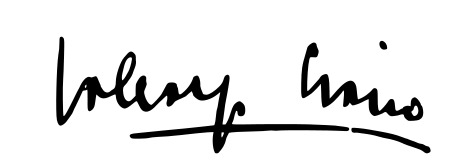
Signature of: galeazzo ciano